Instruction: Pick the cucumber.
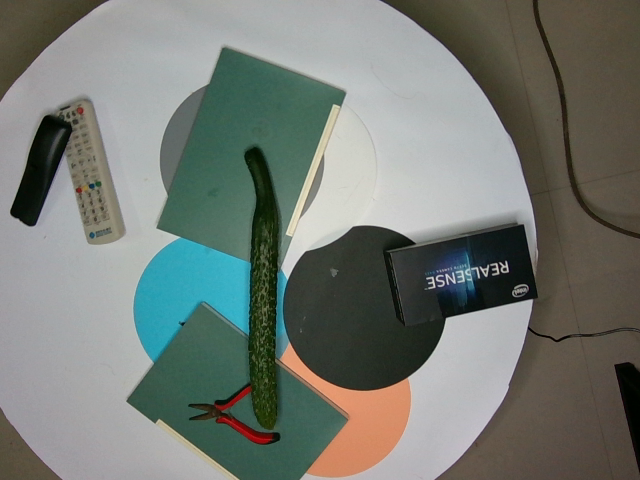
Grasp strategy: vertical